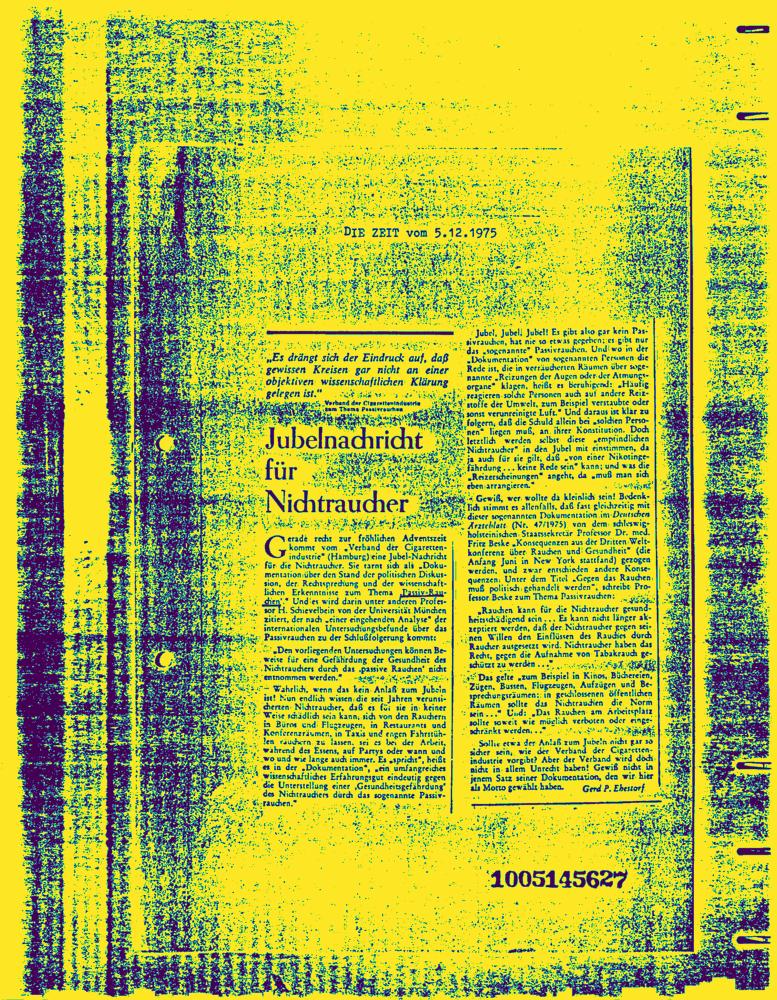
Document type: News-Article